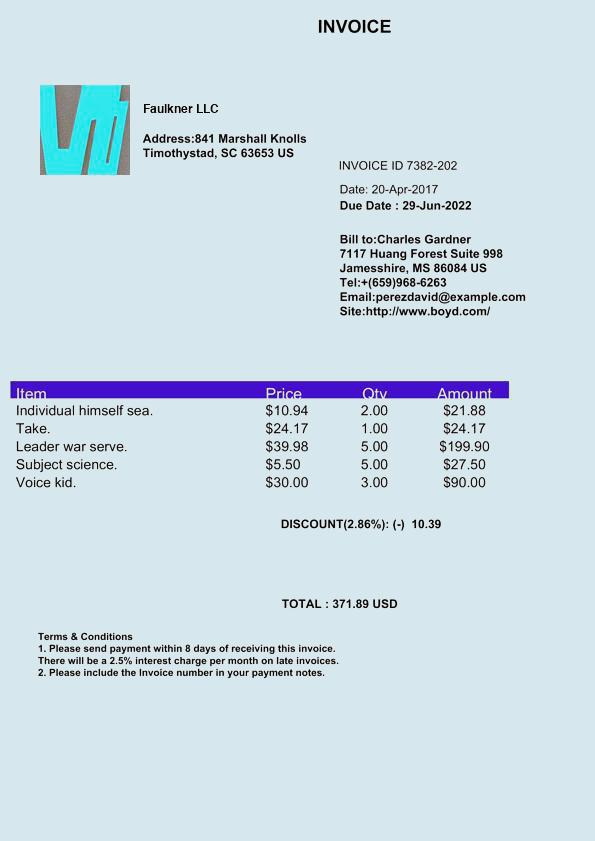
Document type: Invoice